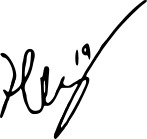
Signature of: henry smith